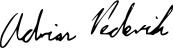
Signature of: adrian pederick